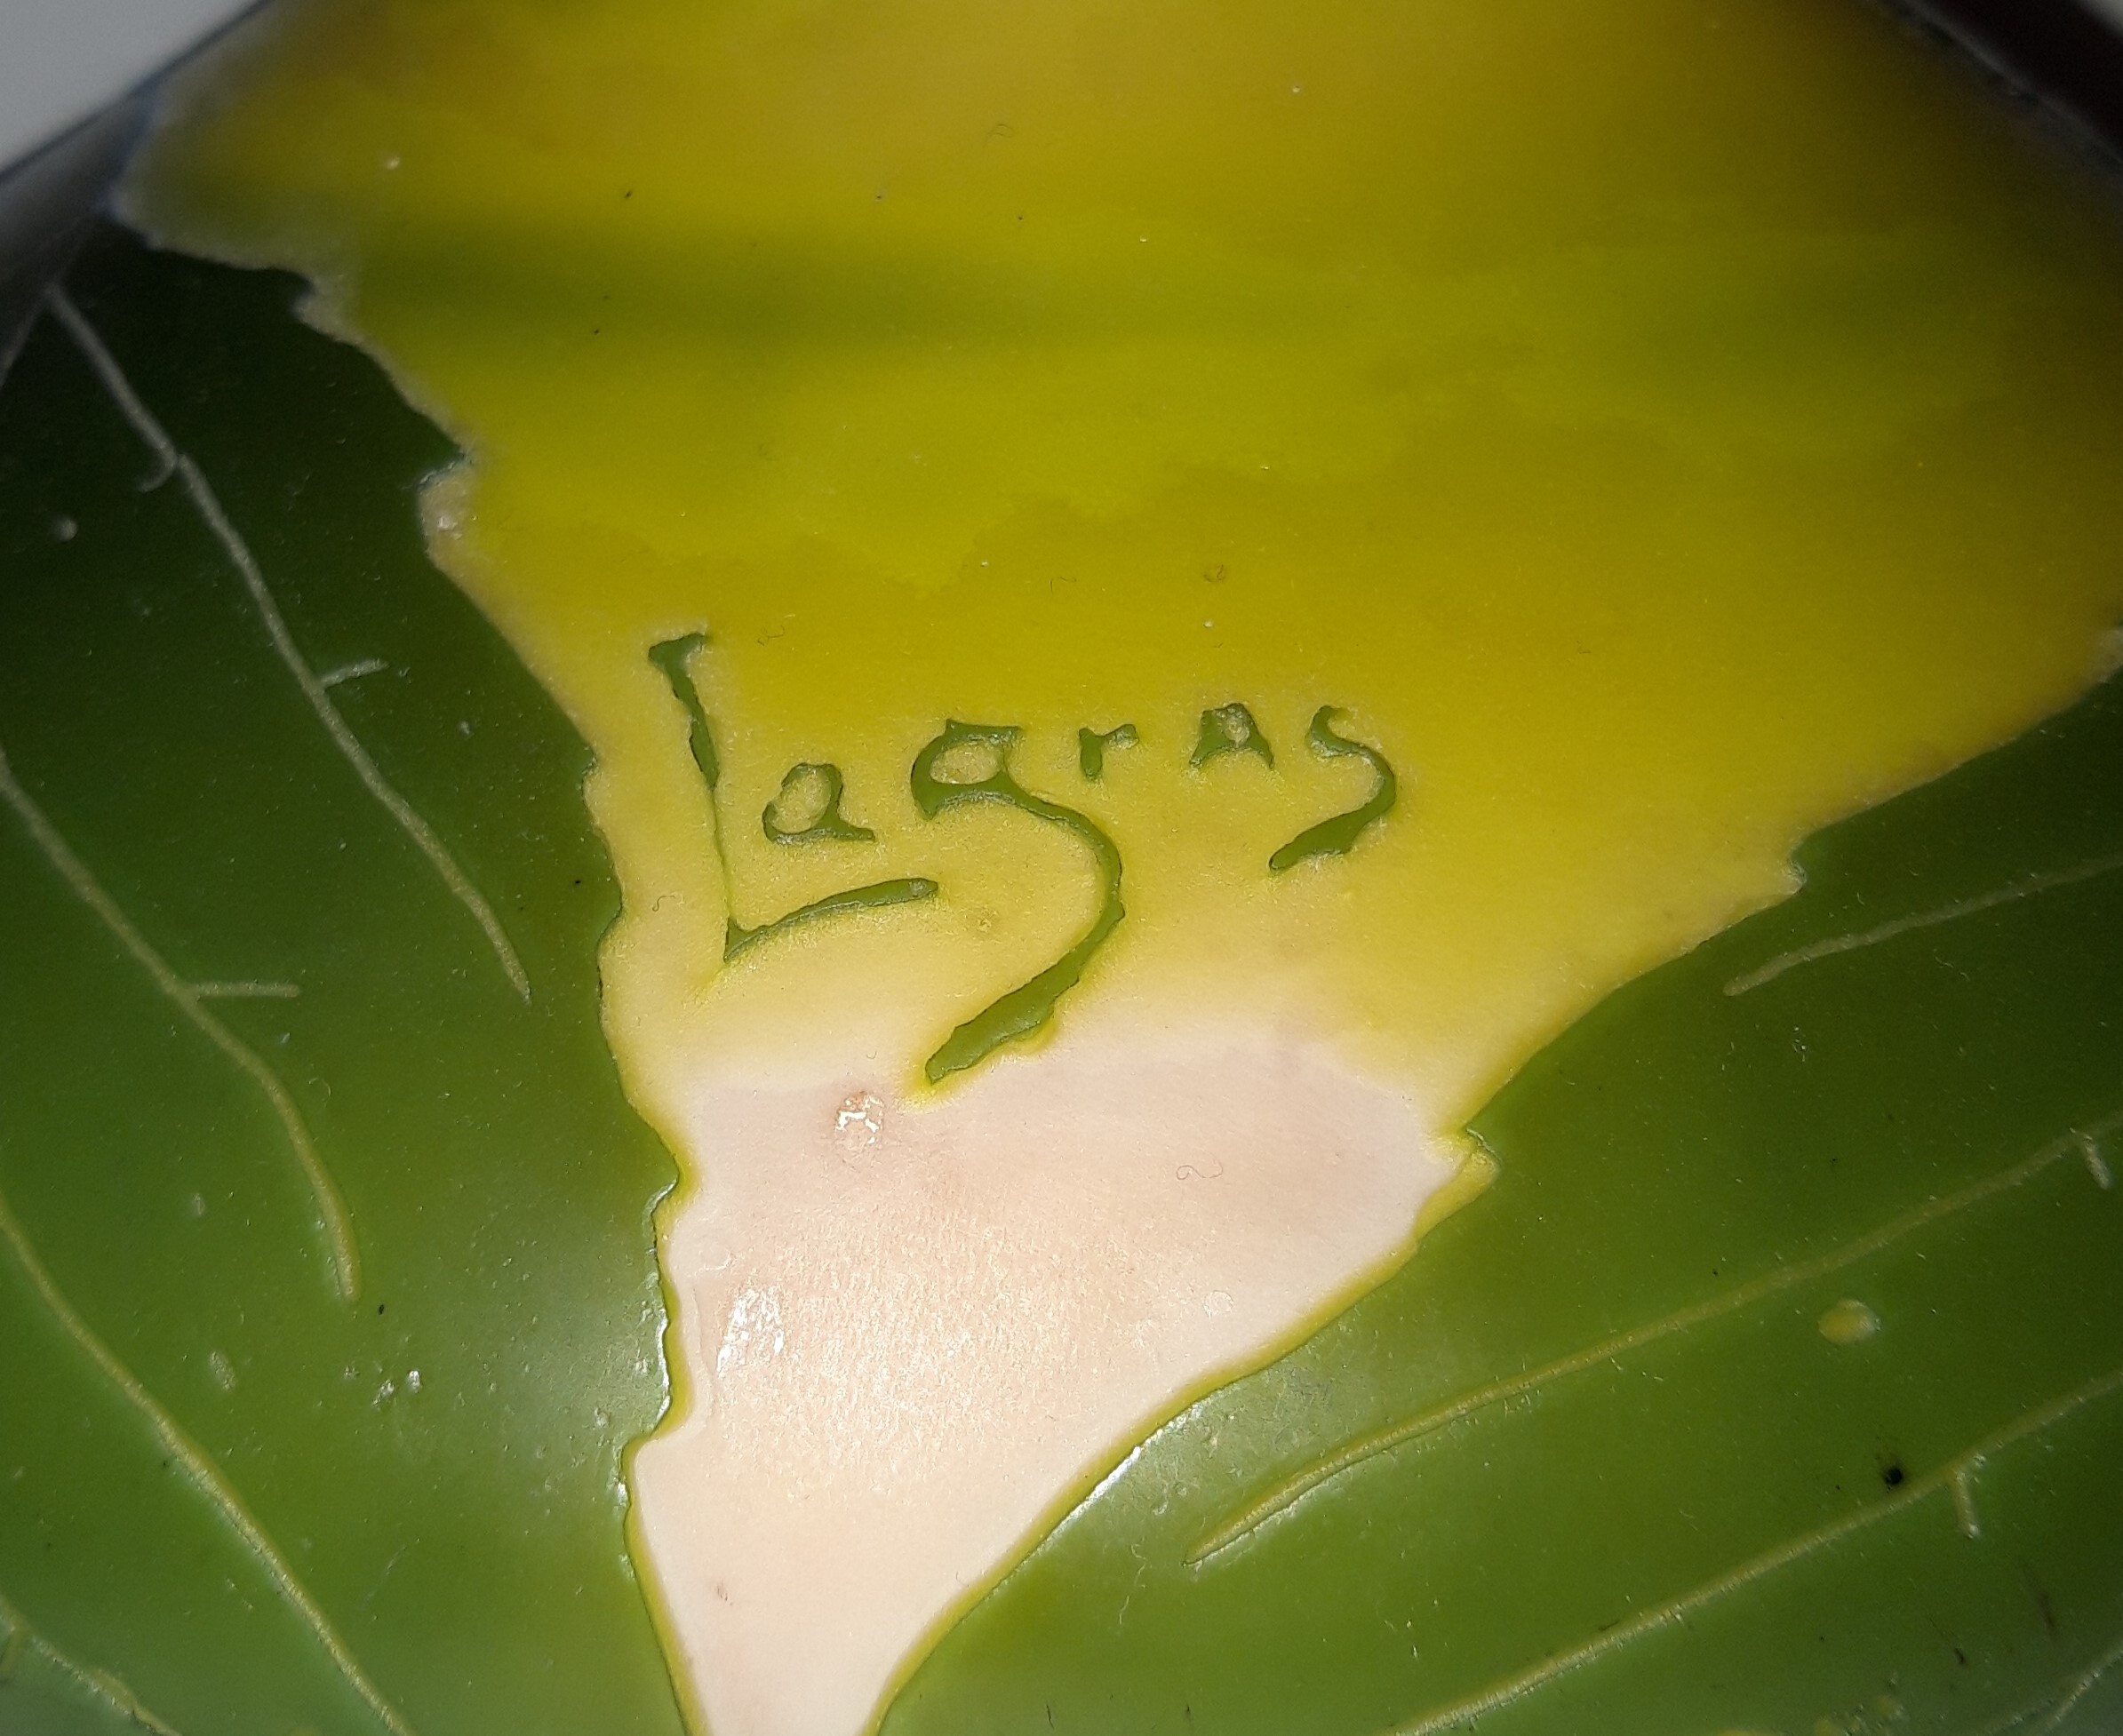
Signature of: françois théodore legras